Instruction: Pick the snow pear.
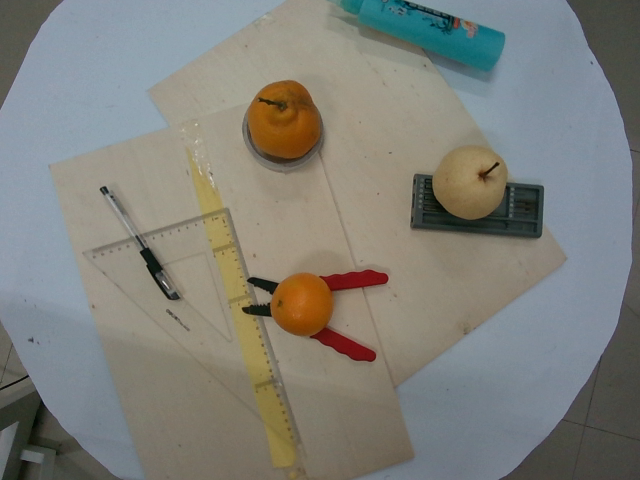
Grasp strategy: vertical